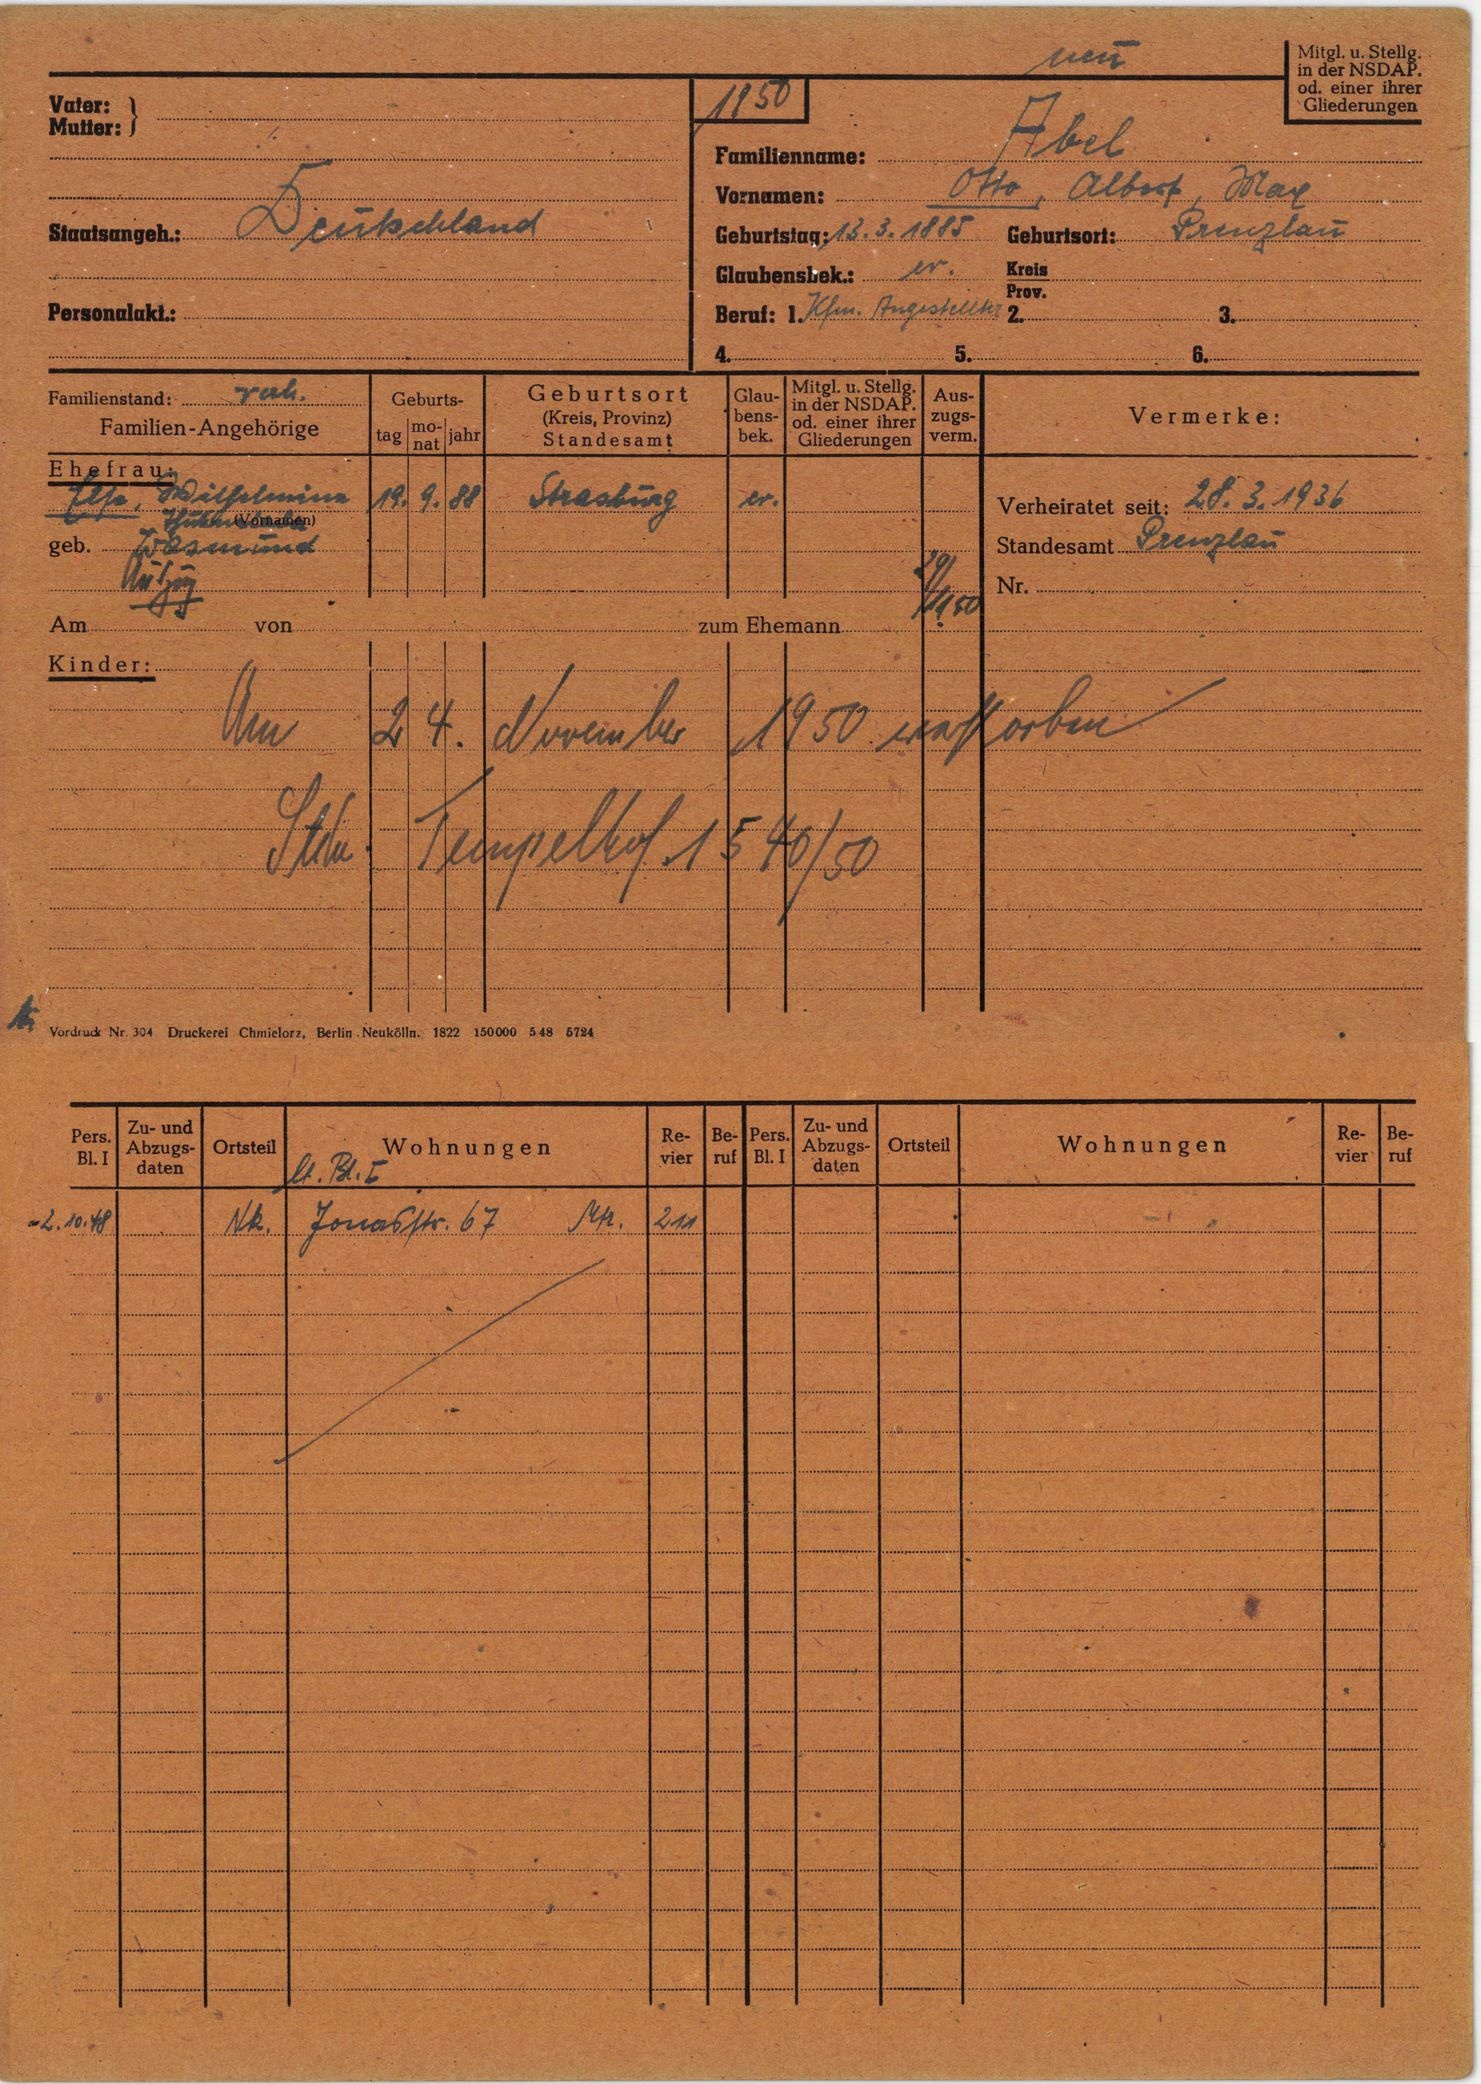
Abel